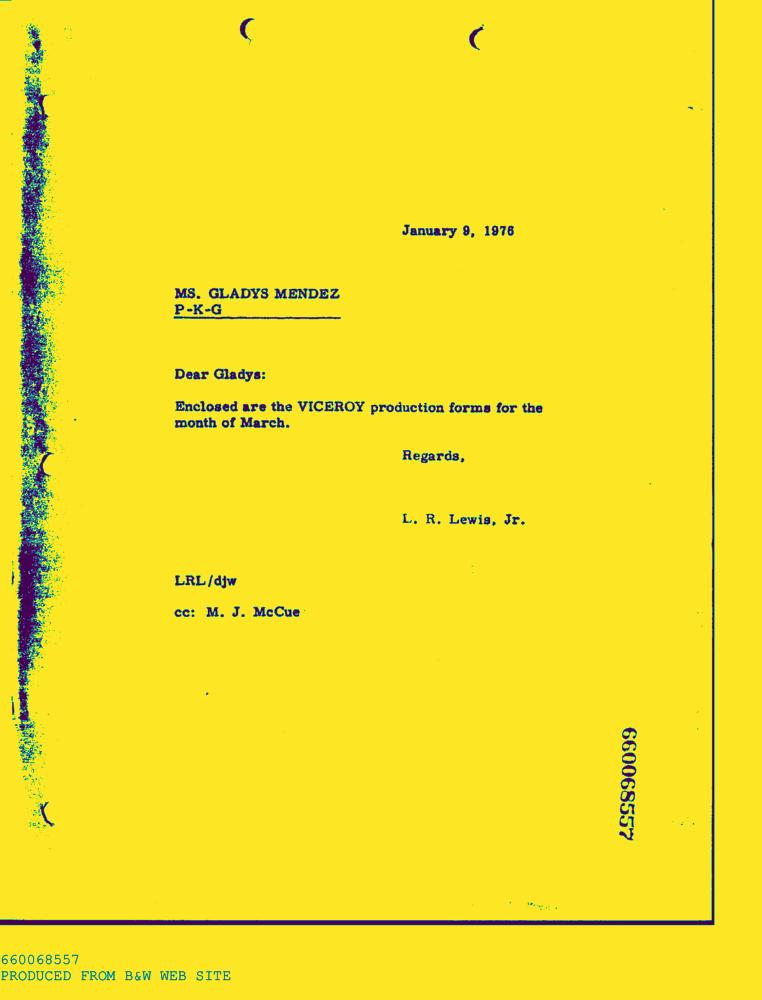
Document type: Letter-Doc